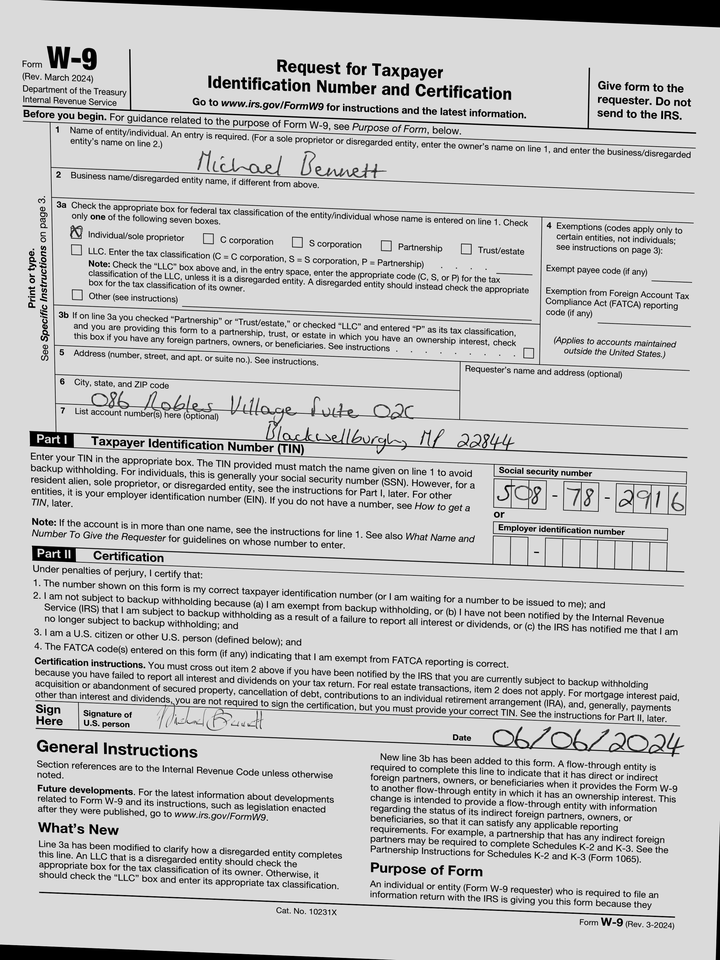
adr1: 086 Robles Village Suite 020
adr2: Blackwellburgh, MP 22844
cbx: yes
ssn: 508782916
enm: Michael Bennett
sdt: 06/06/2024